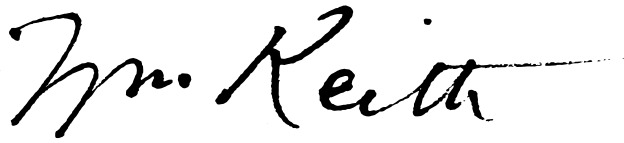
Signature of: william keith